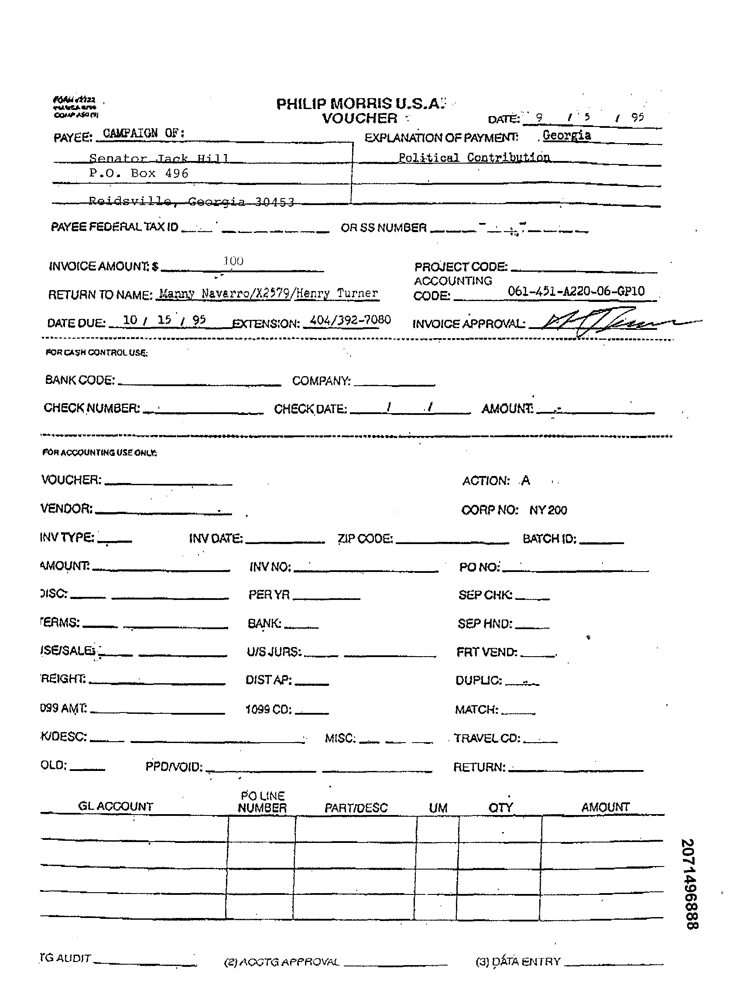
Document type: Invoice